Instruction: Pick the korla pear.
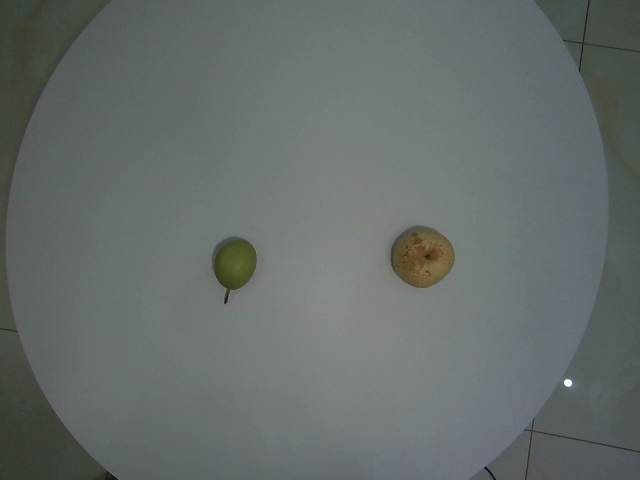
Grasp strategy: vertical